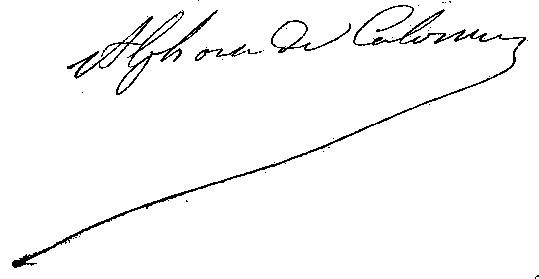
Signature of: alphonse bernard calonne